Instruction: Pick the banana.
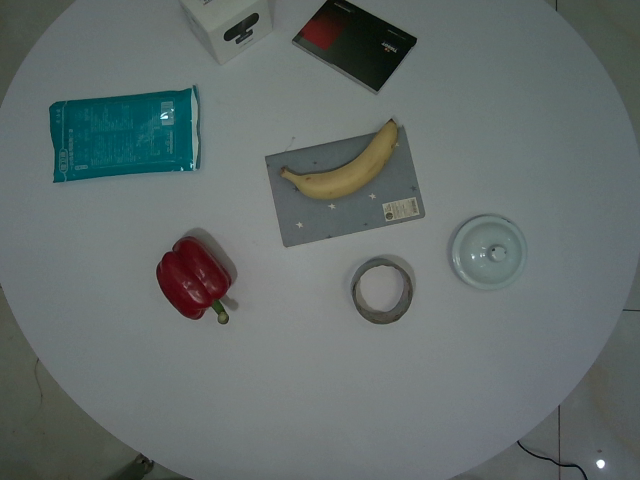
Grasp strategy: vertical